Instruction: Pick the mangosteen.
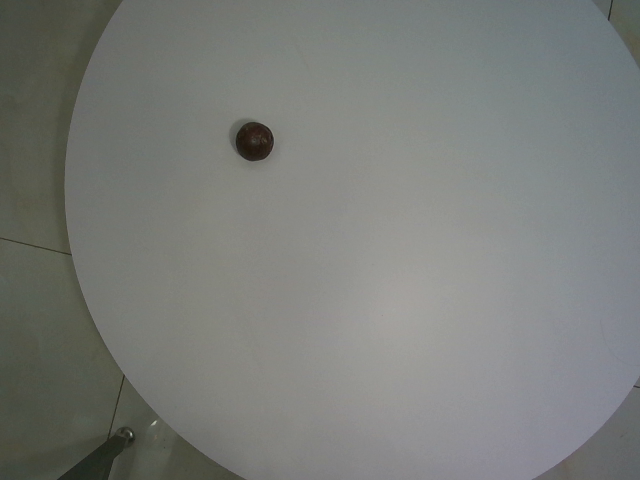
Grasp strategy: vertical